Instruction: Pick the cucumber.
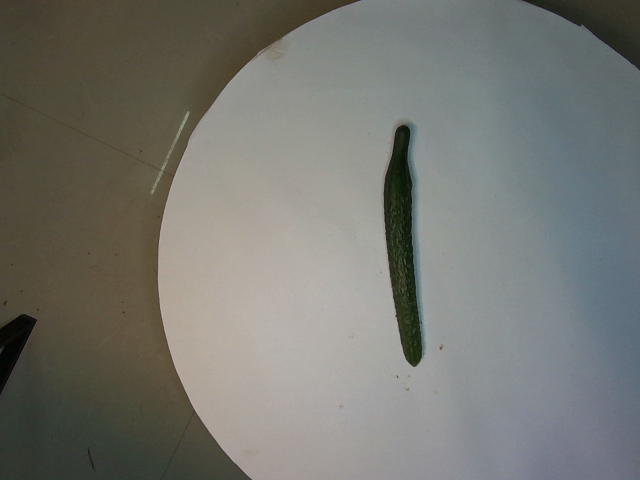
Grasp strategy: vertical